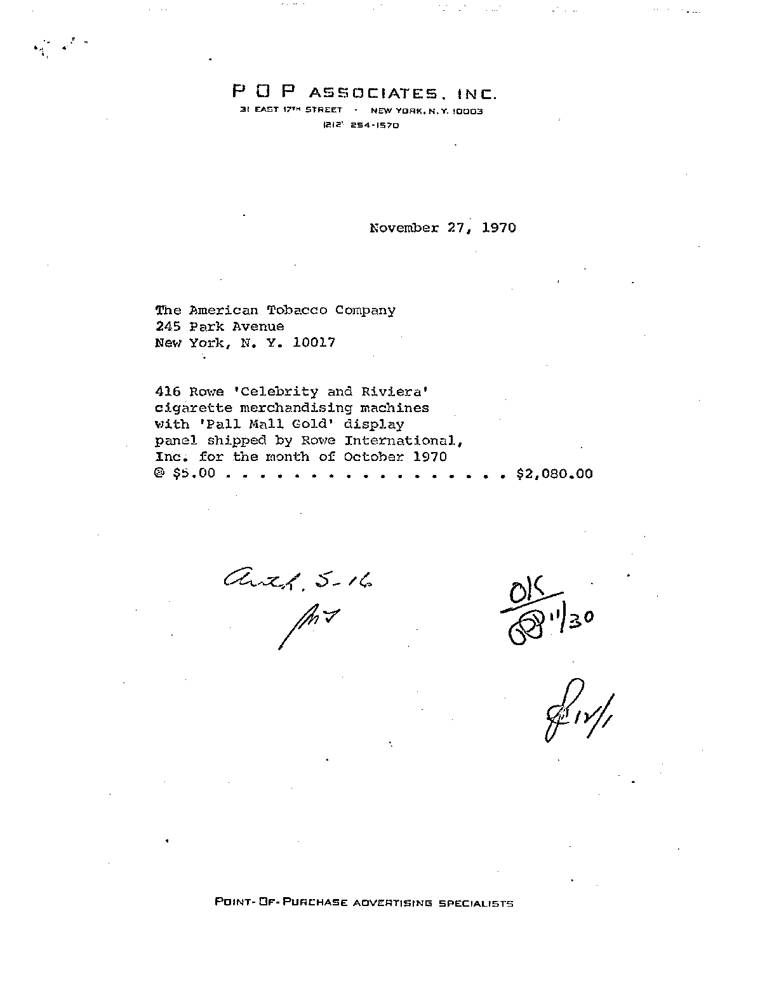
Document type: Invoice